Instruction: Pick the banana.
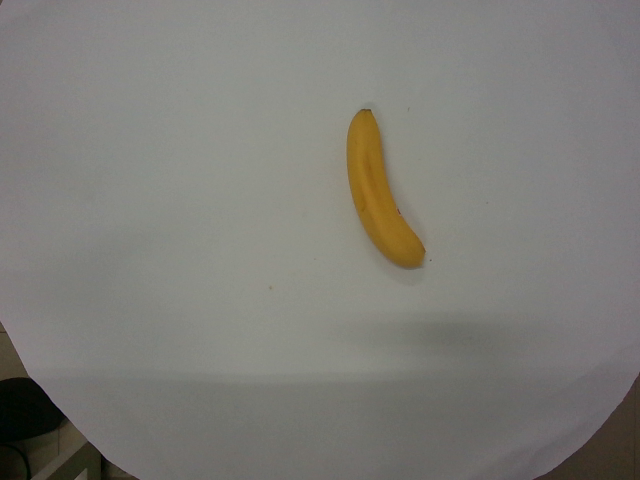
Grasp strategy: vertical